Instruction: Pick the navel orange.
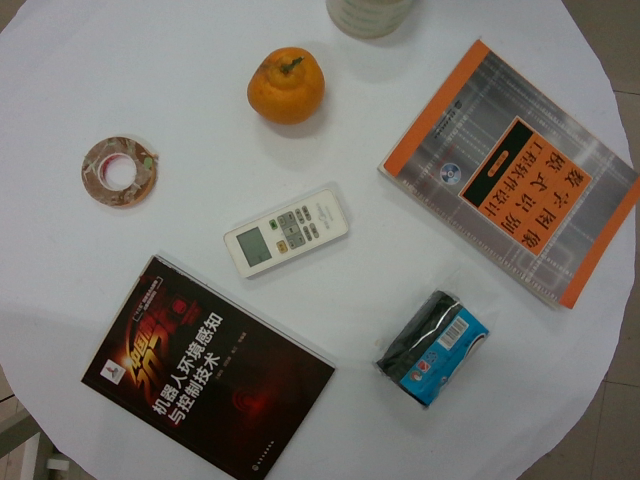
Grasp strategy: vertical